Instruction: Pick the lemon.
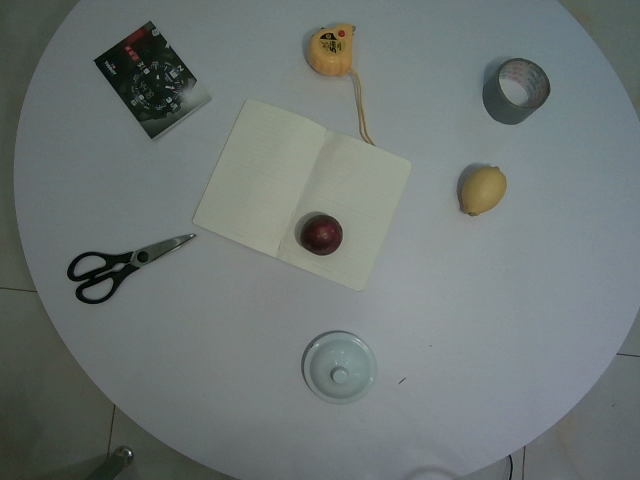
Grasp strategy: vertical